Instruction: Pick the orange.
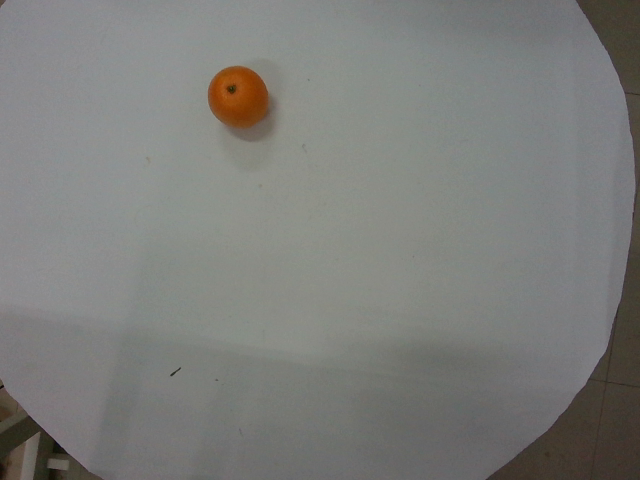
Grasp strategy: vertical